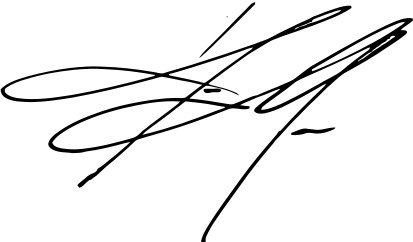
Signature of: jason momoa